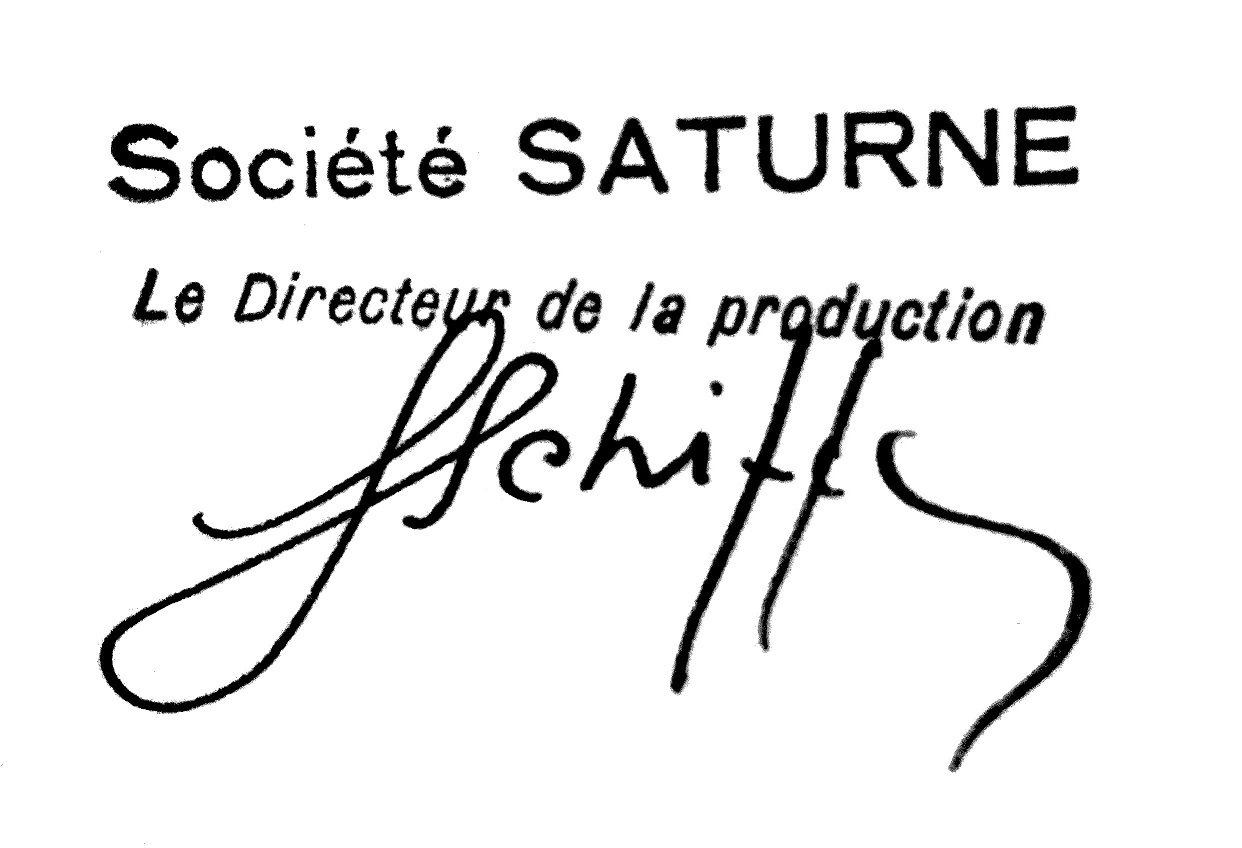
Signature of: simon schiffrin